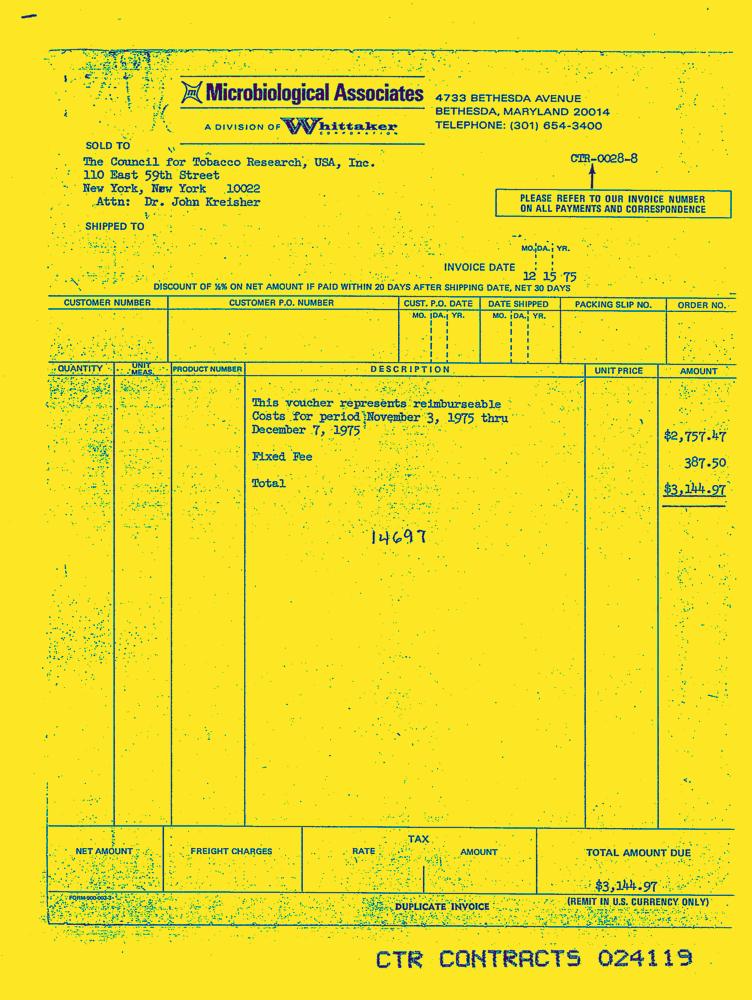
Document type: Invoice-Doc